Question: What do the imaging results show?
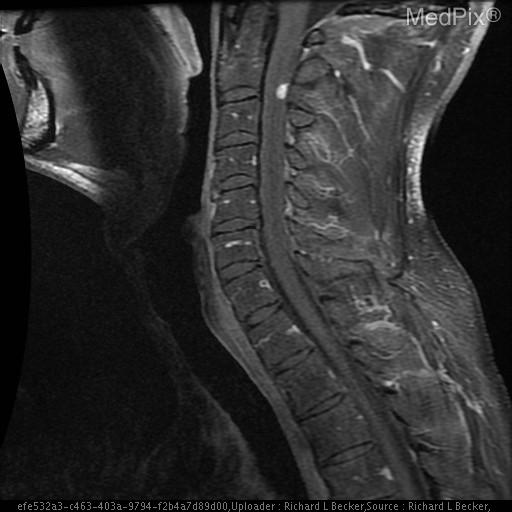
Answer: The imaging shows Focal, well-defined enhancing lesion in the posterior aspect of the cord at C2-C3, which replaces rather than displaces cord tissue.  Increased T2 signal within and thickening of the spinal cord from C1 to C5, consistent with surrounding edema. No involvement of adjacent bone or dura. An intra-axial sharply defined uniformly avidly enhancing lesion in the posterior cord surface near the midline at C1-C2.  Replaces rather than displaces normal tissue.  No invasion of adjacent dura..